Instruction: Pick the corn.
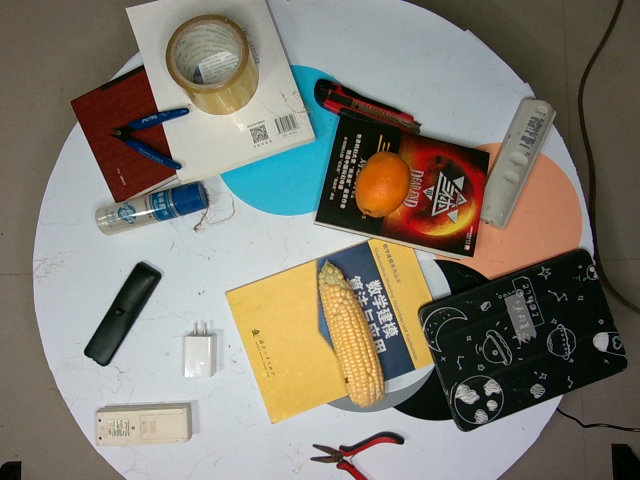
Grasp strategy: vertical